Question: How does the patient history play a role?
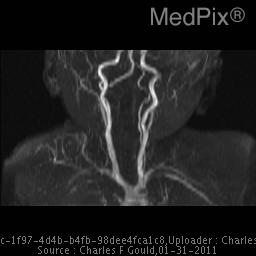
Answer: The patient's history of 15 month old baby girl with enlarging right supraclavicular / shoulder mass. is key in understanding the case.